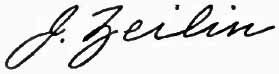
Signature of: jacob zeilin